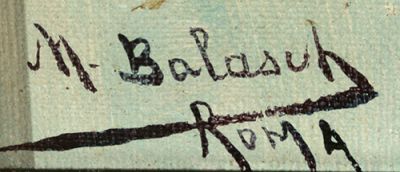
Signature of: mateu balasch